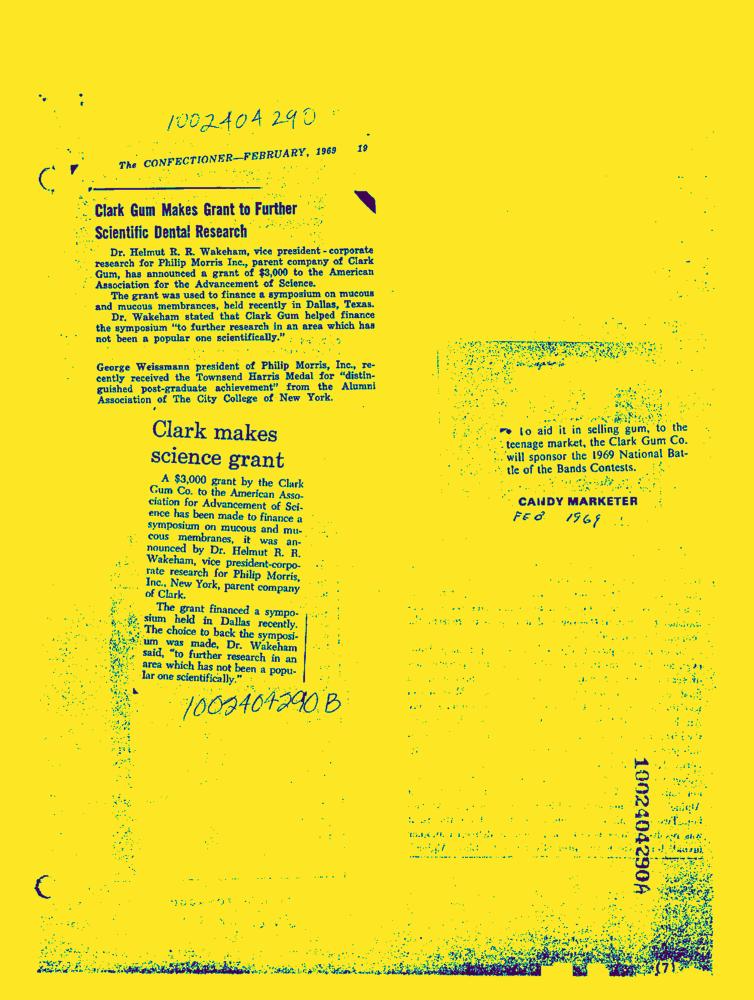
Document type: News-Article